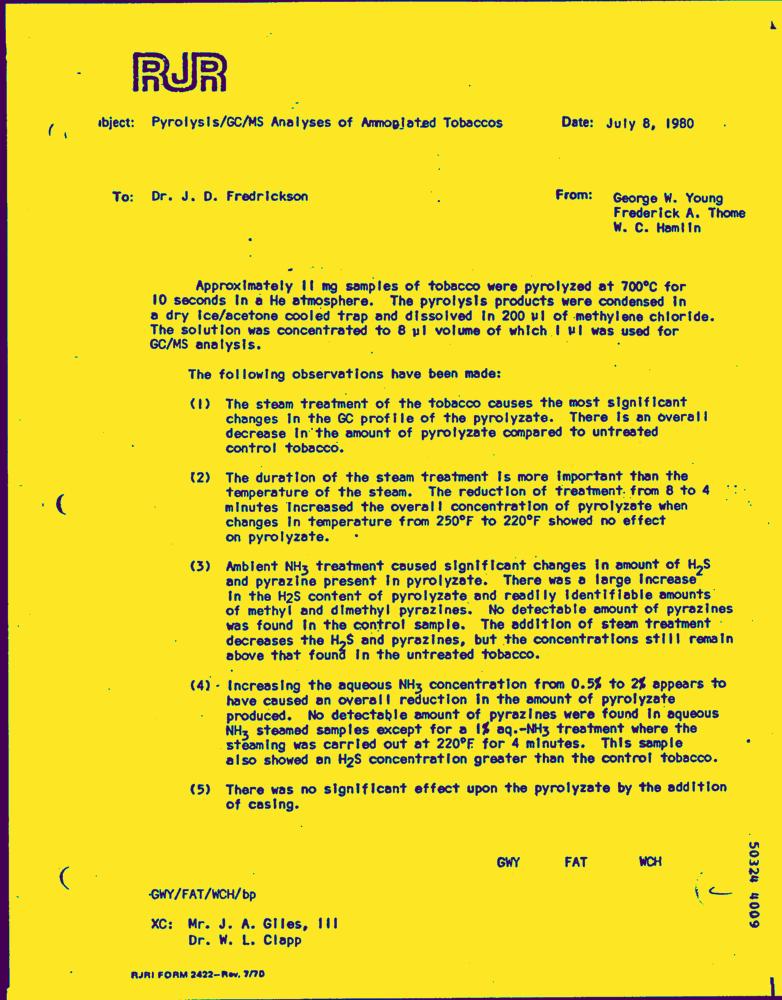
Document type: Letter-Doc